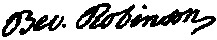
Signature of: beverley robinson